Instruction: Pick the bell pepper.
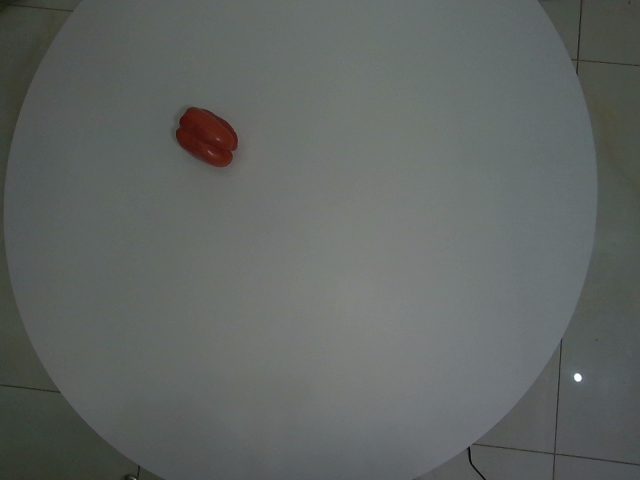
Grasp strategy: vertical